Question: What is the suspected problem?
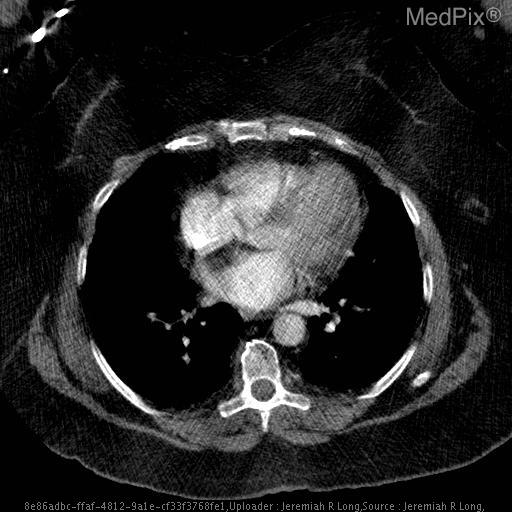
Answer: The findings suggest Axial CT images with intravenous contrast material demonstrate mild smooth thickening of the interatrial septum with diffuse fat attenuation. No pulmonary embolims was present.  Note the large amount of subcutaneous fat circumferentially compatible with a large body mass index.. Axial CT images with intravenous contrast material demonstrate mild smooth thickening of the interatrial septum with diffuse fat attenuation. No pulmonary embolims was present.  Note the large amount of subcutaneous fat circumferentially compatible with a large body mass index.. The patient might have a history of Shortness fo breath with concern for pulmonary embolism..